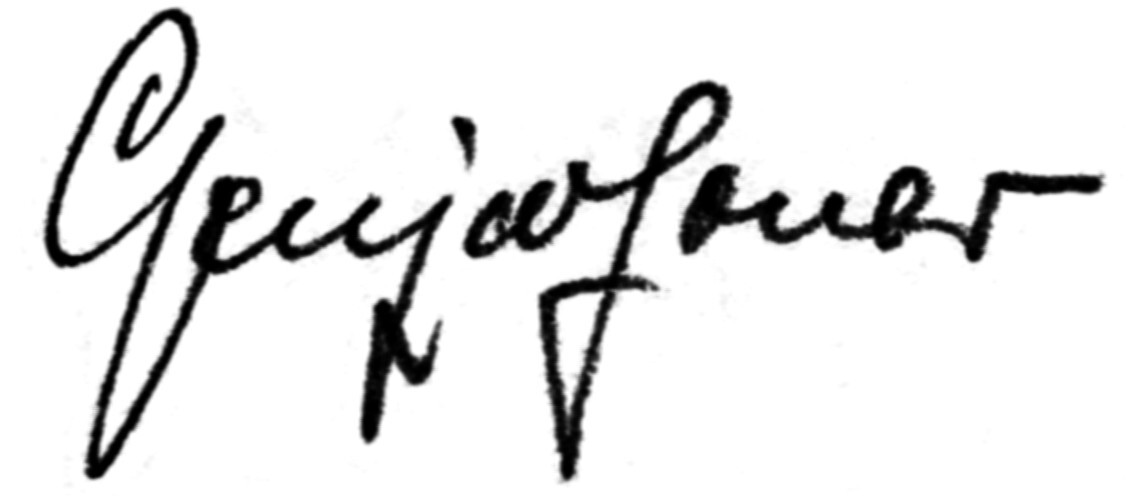
Signature of: genja jonas